Question: What is the main concern?
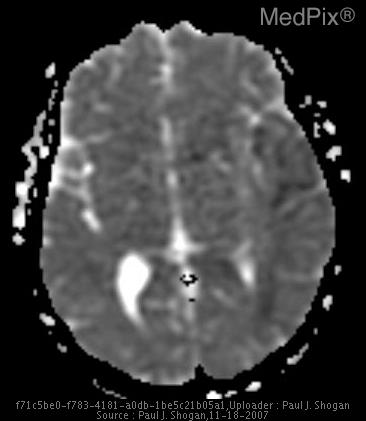
Answer: The findings suggest Non-contrast CT: Hypoattenuation in the left temporal and inferior frontal lobes.  Mild mass effect is also seen with effacement of the Sylvian cistern, and Ambient cistern.

Contrast enhanced CT:  Patchy peripheral enhancement in the bilateral temporal lobes, and insula.  There are also foci of circumscribed low density within the left insula, and evidence of subtle mass effect.

MRI:

DWI: T2 signal hyperintensity with restricted diffusion, in the left temporal lobe, and bilateral insula.

T2WI: Increased signal intensity and swelling of the gray matter of the left temporal lobe with mild mass effect, evidenced by effacement of the Ambient cistern at the left medial temporal lobe and midbrain.  Additionally, there is mild increased signal intensity of the right medial temporal lobe.  Also, there is increased signal intensity in the left greater than right insular gray matter.

Coronal T2-weighted FLAIR MR shows bilateral asymmetric involvement of the medial temporal lobes and insula.

T1WI:  Low signal intensity in the left greater than right insula secondary to surrounding edema, with no evidence of hyperintensity to suggest the presence of subacute blood products.

Post-gadolinium T1WI demonstrates patchy peripheral enhancement in the left temporal lobe, and left greater than right insula.. Corresponding axial ADC values are reduced from normal brain parenchyma.. The patient might have a history of 21 yo male presenting with fever, new onset of aphasia, and one episode of loss of consciousness..